Question: How is the property described in the document?
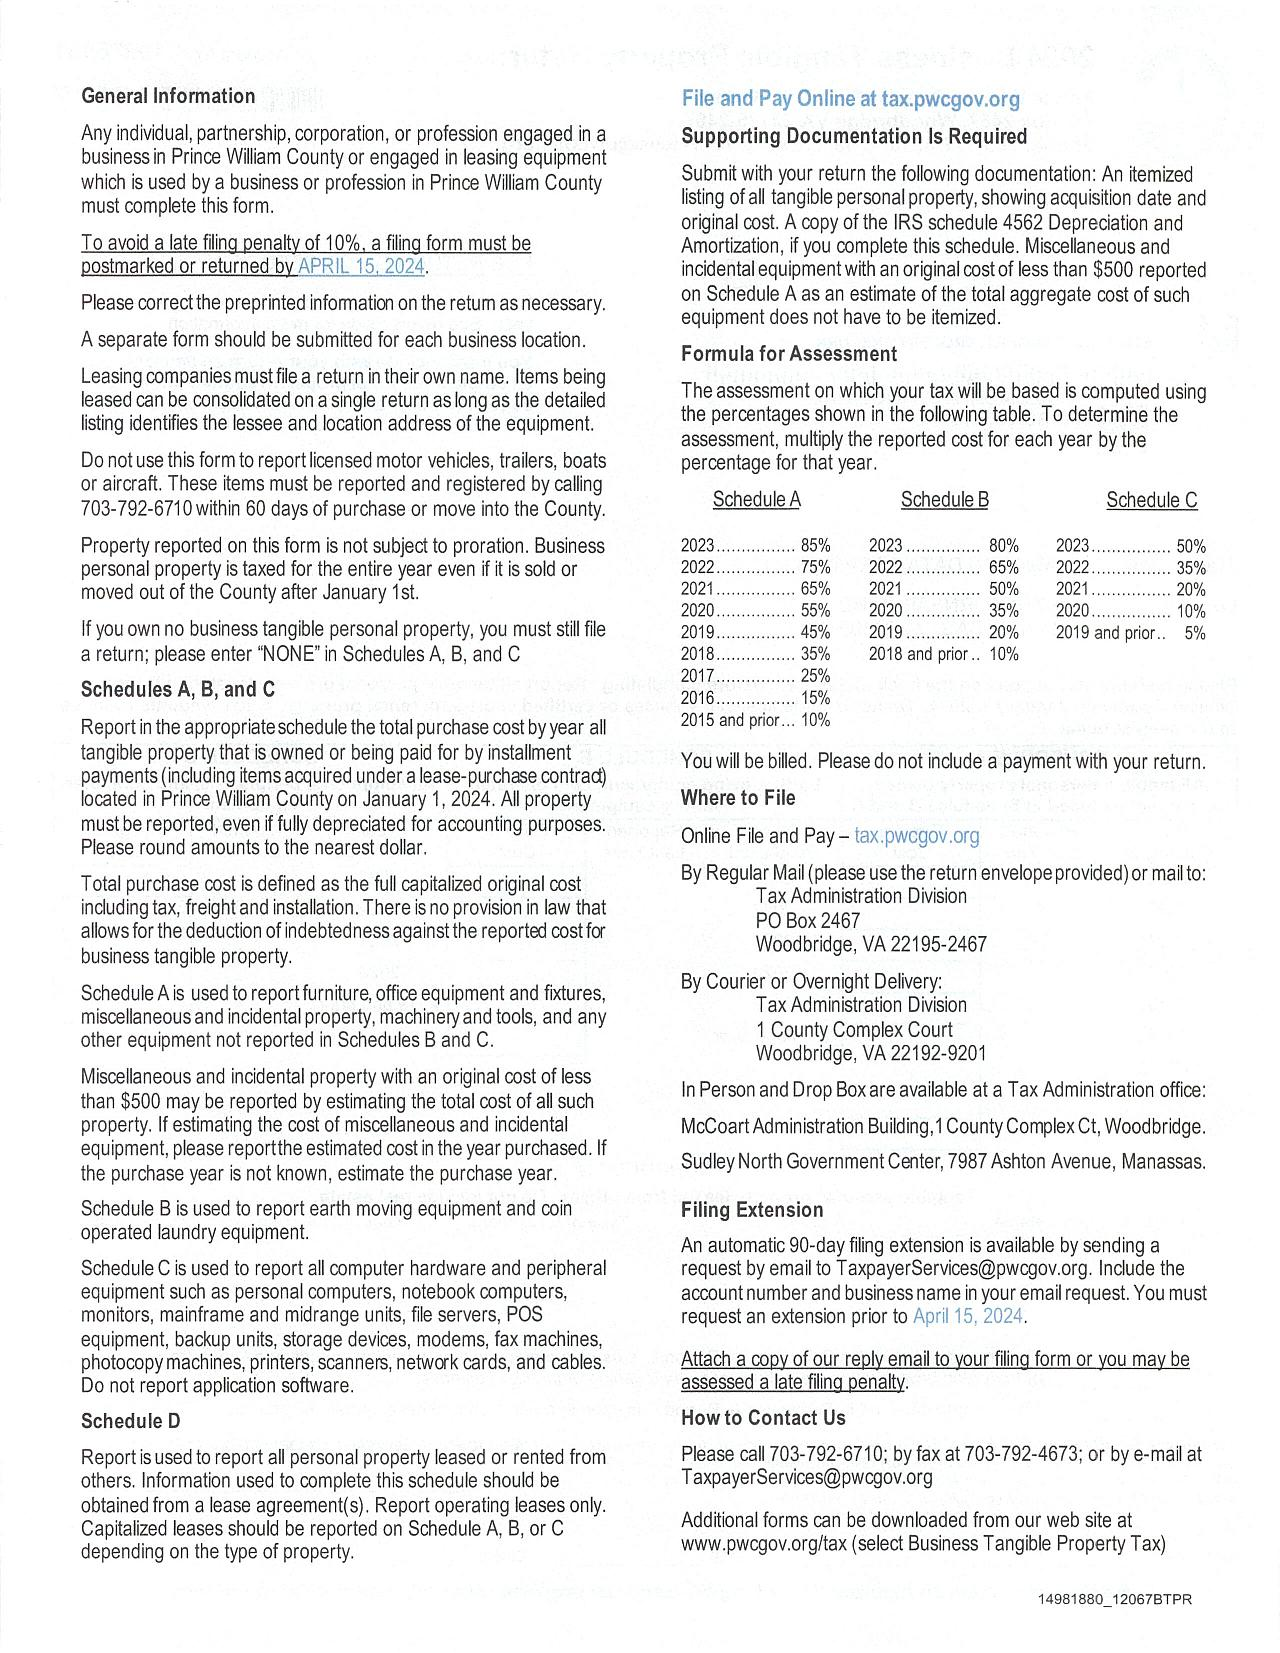
Answer: "Tangible personal property"